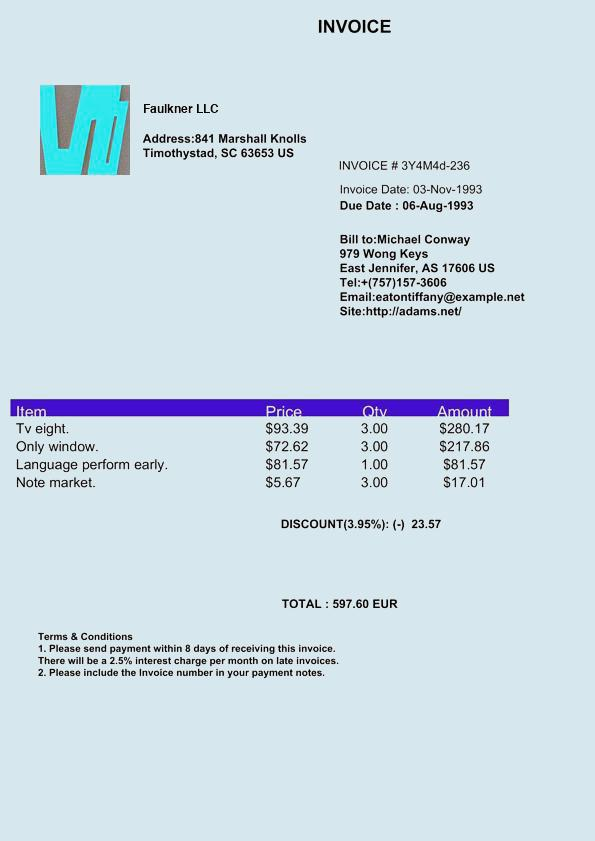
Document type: Invoice